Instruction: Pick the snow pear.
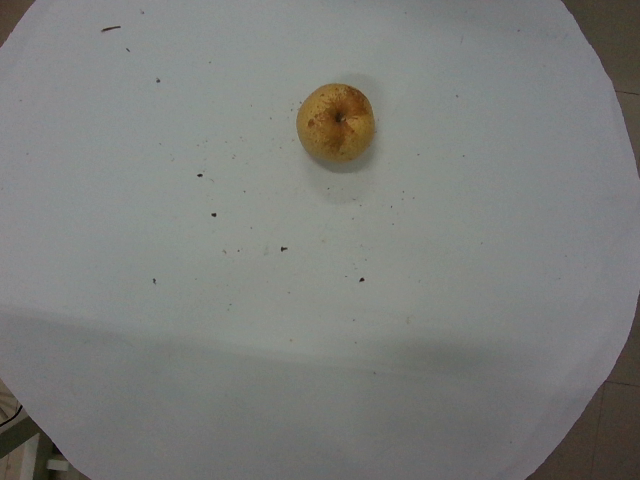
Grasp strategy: vertical